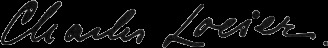
Signature of: charles loeser